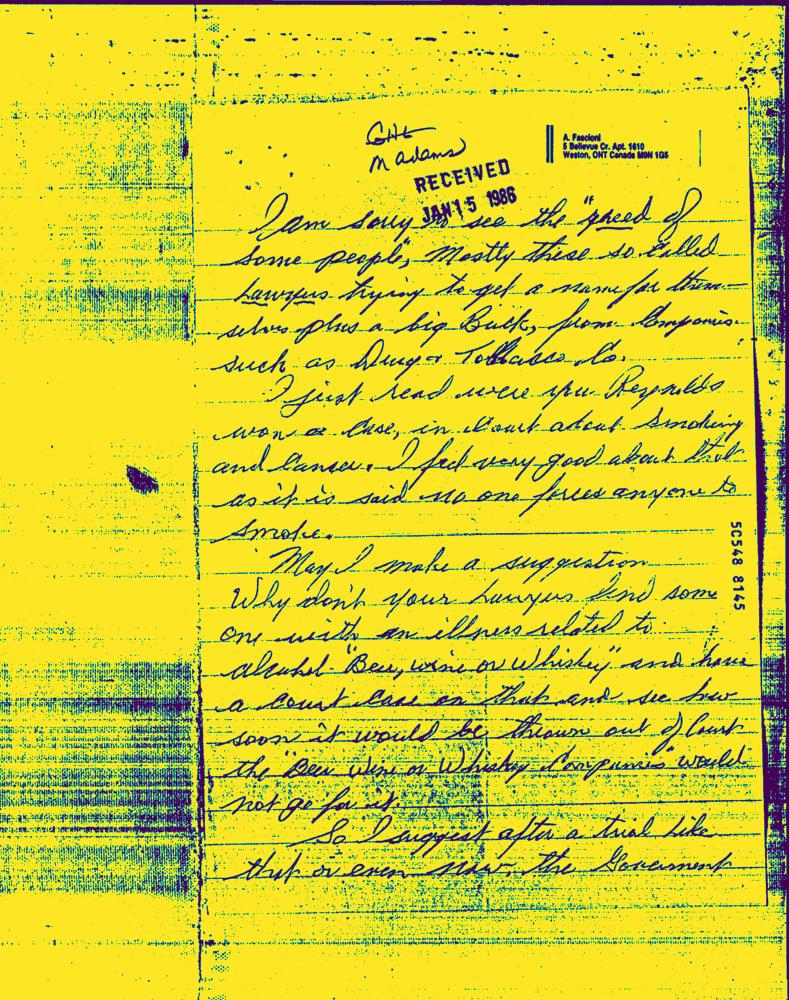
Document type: Hand-Written